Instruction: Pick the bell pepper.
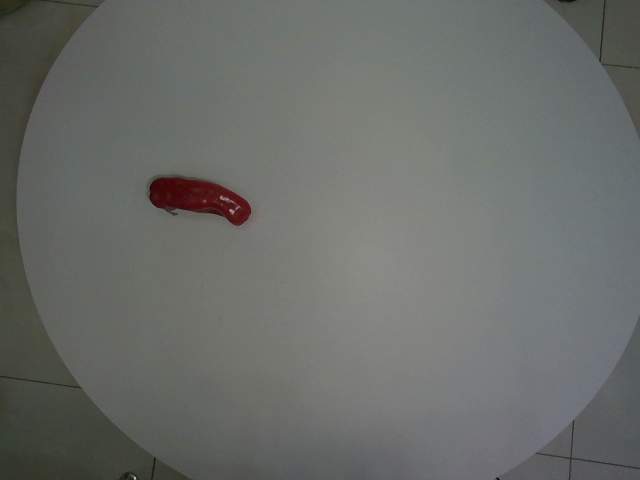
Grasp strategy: vertical